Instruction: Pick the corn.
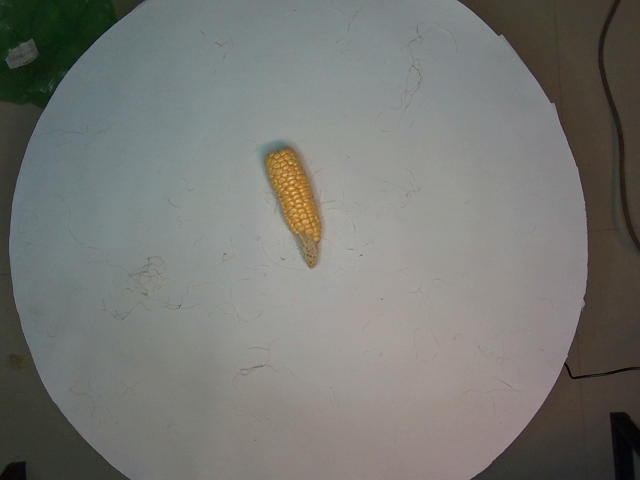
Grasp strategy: vertical